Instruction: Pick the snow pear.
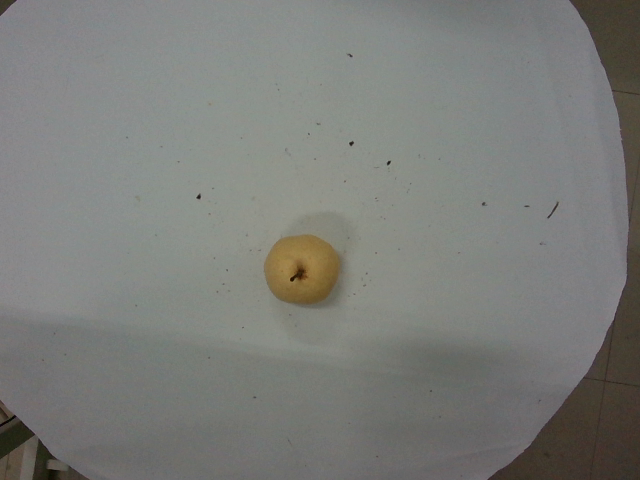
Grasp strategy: vertical